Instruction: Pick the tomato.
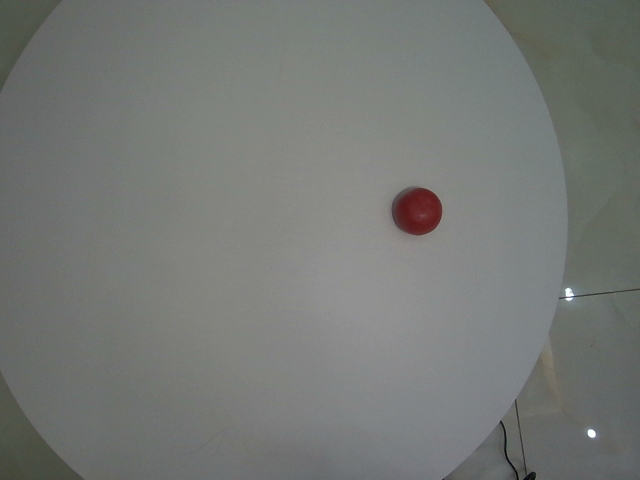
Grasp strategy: vertical